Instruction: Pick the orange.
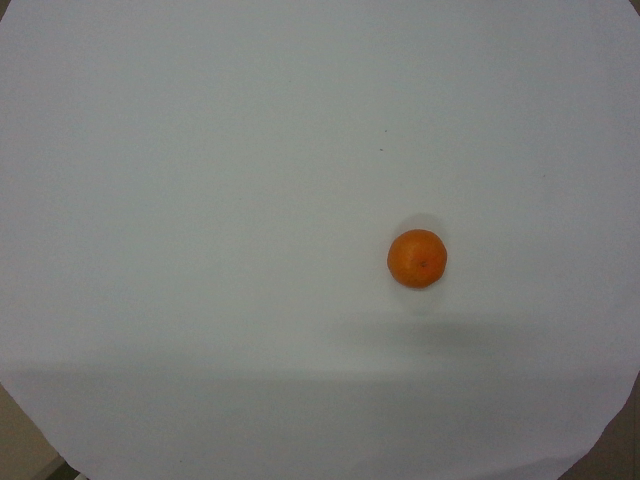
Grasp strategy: vertical